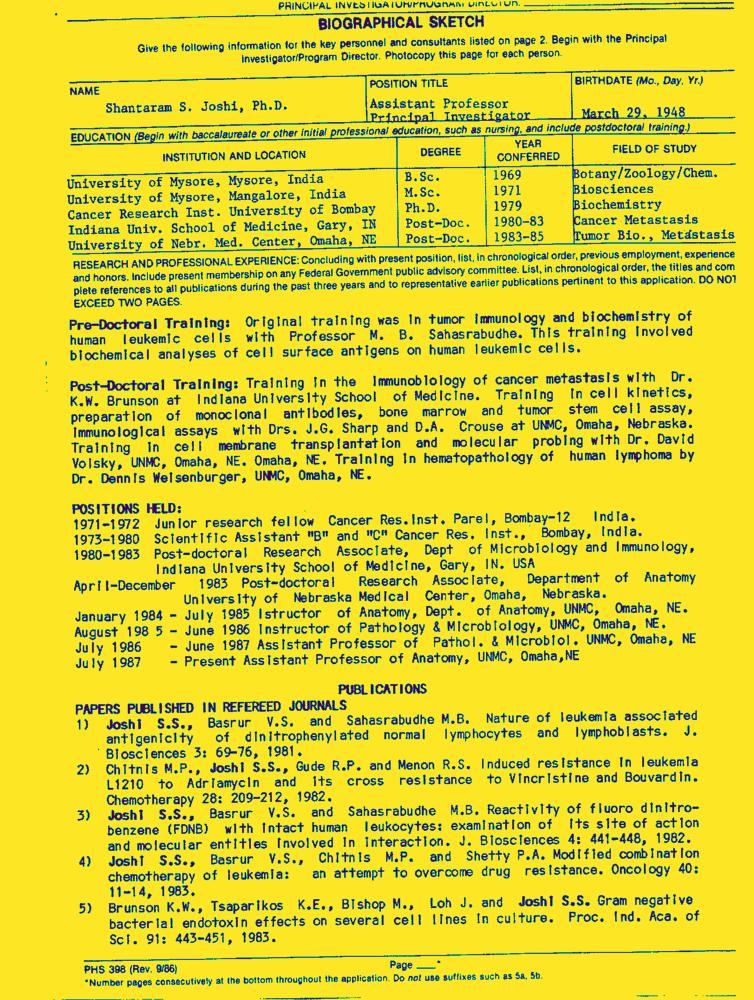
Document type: Resume-Doc